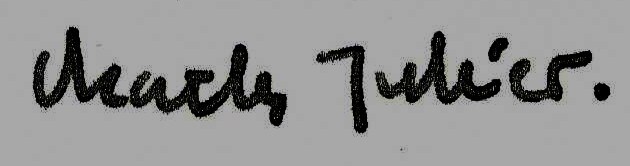
Signature of: charles juliet